Question: What was observed in the imaging?
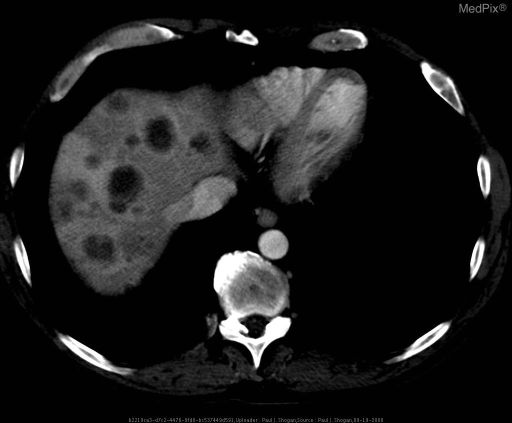
Answer: The imaging shows Contrast enhanced images through the liver, obtained during the hepatic arterial phase and viewed with liver windows, shows multiple nodular hypodensities throughout the liver parenchyma, with surrounding peripheral rim enhancement and associated wedge-shaped high-attenuation areas.

Contrast enhanced image through the pancreas shows a hypodense mass in the body. Note the attenuation difference between the tumor and the avidly enhancing normal pancreas. Contrast enhanced images through the liver, obtained during the hepatic arterial phase and viewed with liver windows, shows multiple nodular hypodensities throughout the liver parenchyma, with surrounding peripheral rim enhancement and associated wedge-shaped high-attenuation areas..